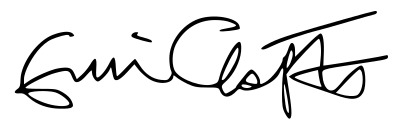
Signature of: eric clapton